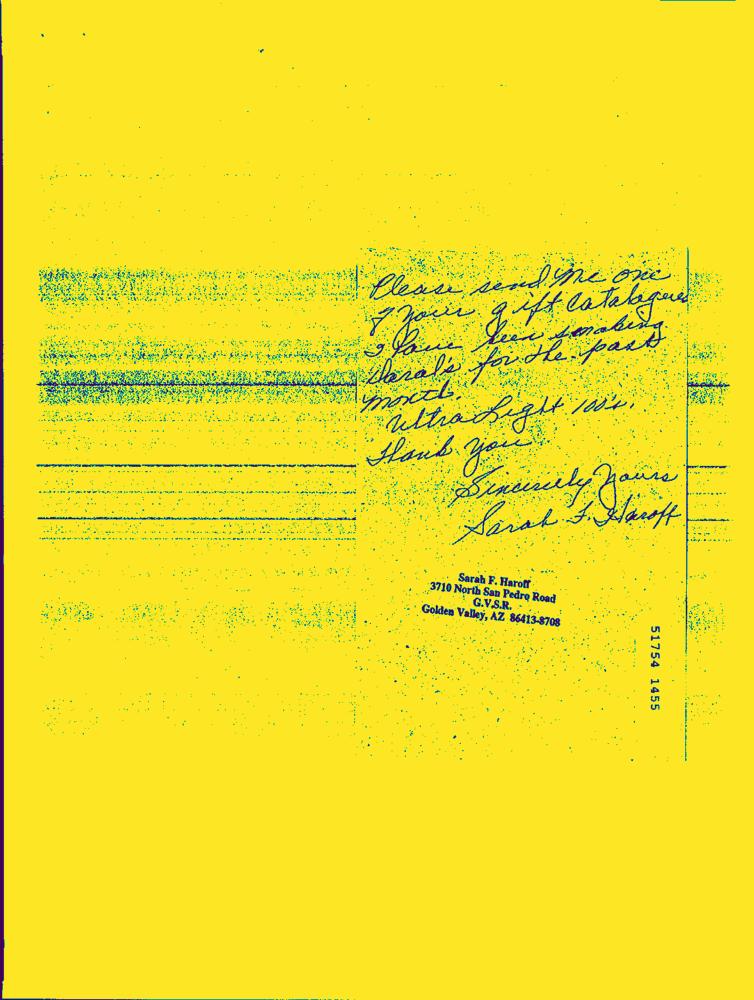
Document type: Hand-Written